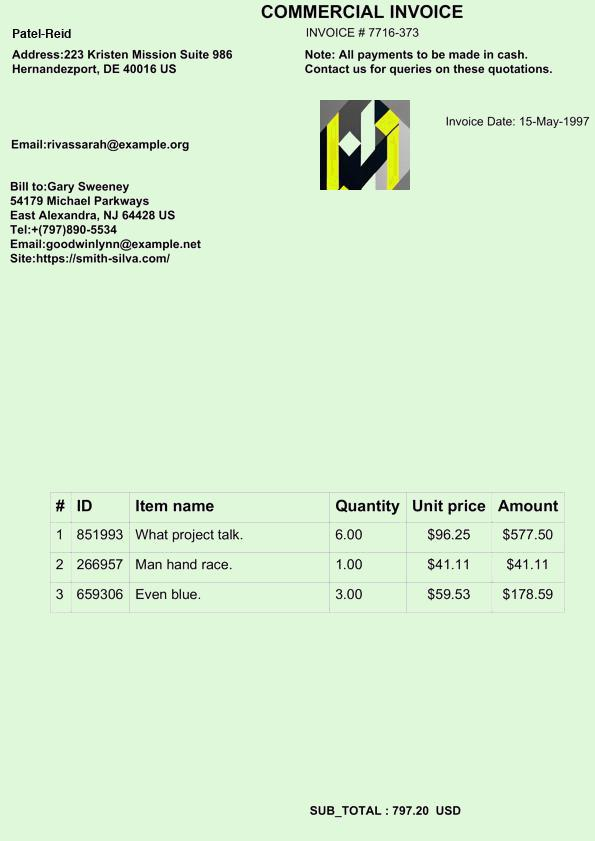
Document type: Invoice